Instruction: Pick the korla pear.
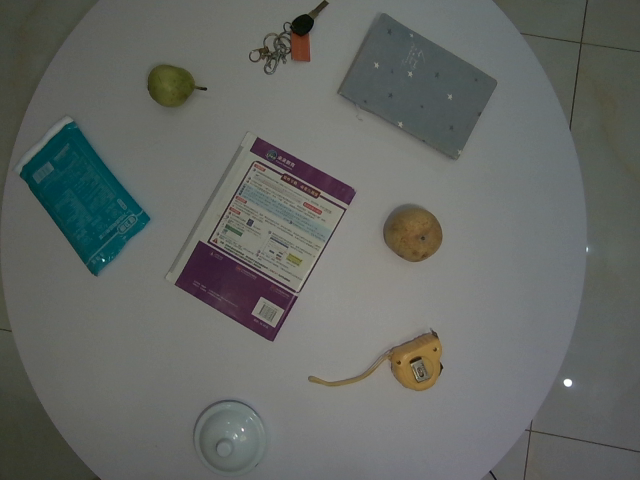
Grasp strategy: vertical